Question: What was observed in the imaging?
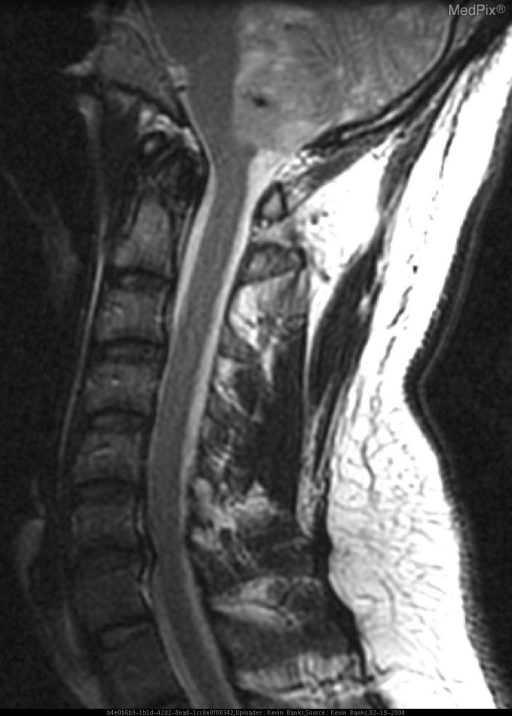
Answer: The imaging shows MRI of the cervical spine and with subsequent CE brain MR demonstrate a lobulated mass within the posterior fossa. The lesion appears to originate in the fourth ventricle and is centered on the midline. The tumor is isointense to gray matter on T1 and mixed iso/hypointense on T2 weighted images. There are scant areas of T1&T2 hypodensity seen which are representative of calcifications or flow voids. There is scattered enhancement with contrast administration. Sagittal T2WI of the cervical spine demonstrates a multilobulated mass in the inferior aspect of the fourth ventricle. The lesion is of mixed iso/hypointensity when compared to gray matter. There are some small areas of low signal intensity suggestive of calcifications..